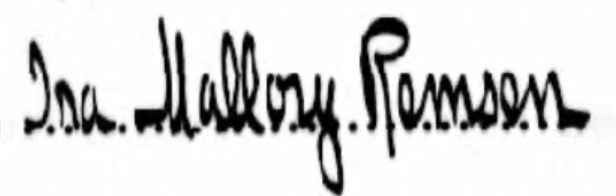
Signature of: ira mallory remsen